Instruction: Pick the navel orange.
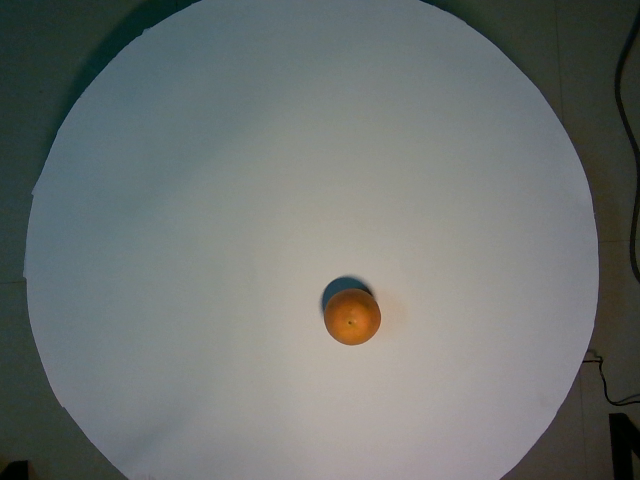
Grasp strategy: vertical